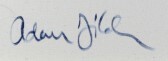
Signature of: adam jílek